Question: Explain the disease:
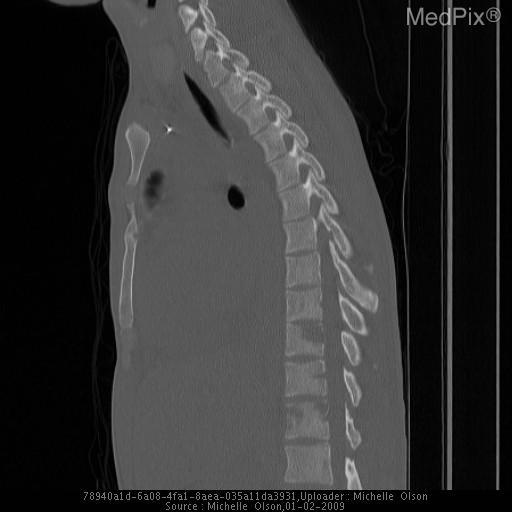
Answer: The disease is discussed as: Lesions/Condition: Disseminated Coccidioidomycosis

Cell  of  Origin: Dimorphic fungus

Synonyms: Valley Fever

Associations/Predisposing  Factors:  Immunosuppressed or certain ethnic groups

Common  Locations:  Lungs, bone, meninges, skin

Demographics:  Filipinos, Latinos, Asians, African Americans, pregnant women, immunocompromised

Gross  Appearance: Dimorphic fungus

Radiology:  Radiologic findings of coccidioidomycosis disseminated to the skeleton generally involves the axial skeleton. Lesions may be lytic or demonstrate permeative type bone destruction. Lesions on CT may have low attenuation. T1 MRI demonstrates decreased signal and T2 MRI shows increased signal.  Lesions often enhance with gadolinium administration.

Prognosis  and  Treatment:  Patients with disseminated coccidioidomycosis are usually on lifelong antifungal therapy, particularly amphotericin B and the azoles.